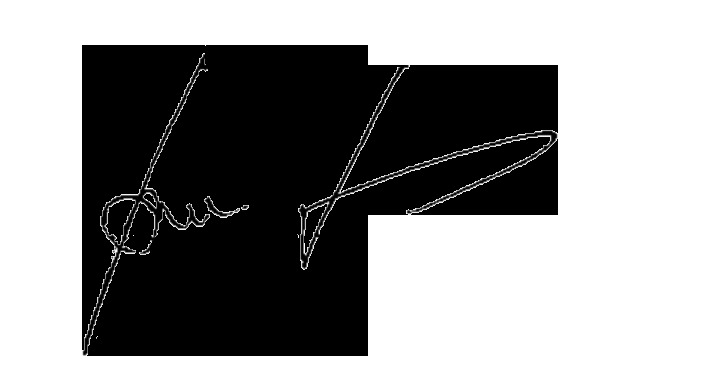
Signature of: chaovarat chanweerakul